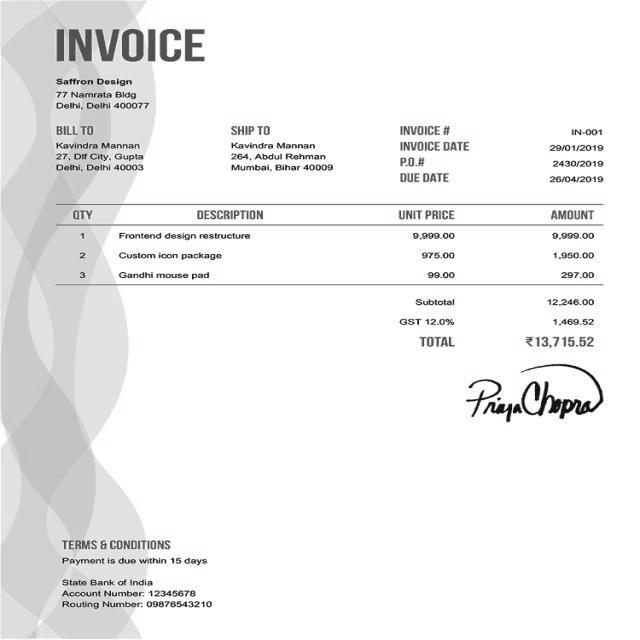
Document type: Invoice